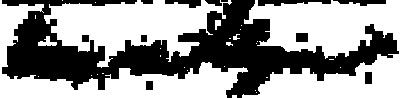
Signature of: isaac newton seligman